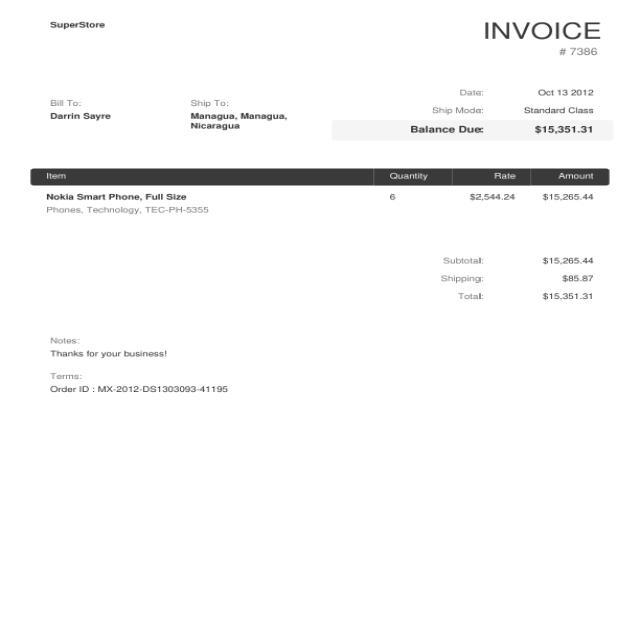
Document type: Invoice